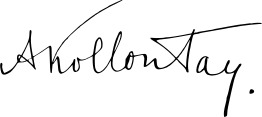
Signature of: alexandra kollontai